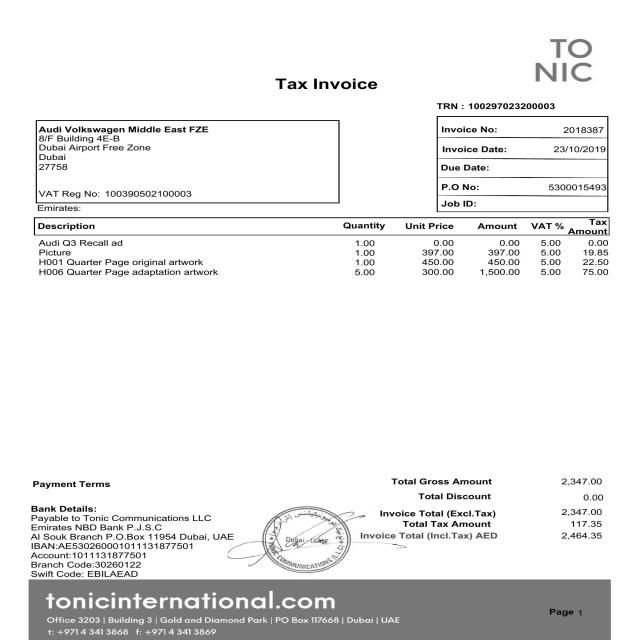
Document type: Invoice